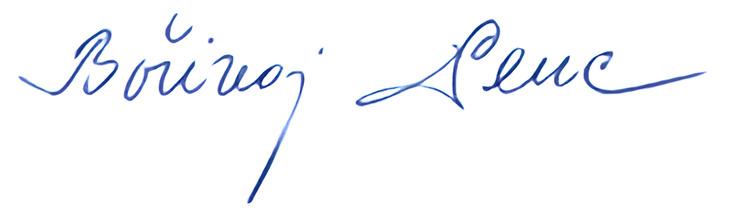
Signature of: bořivoj penc